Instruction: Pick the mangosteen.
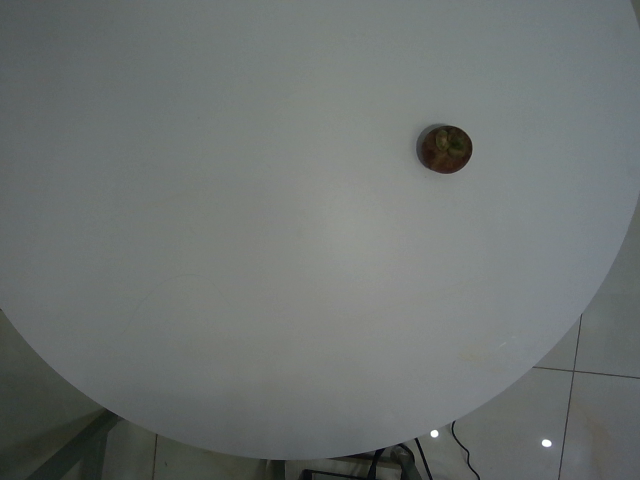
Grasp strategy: vertical